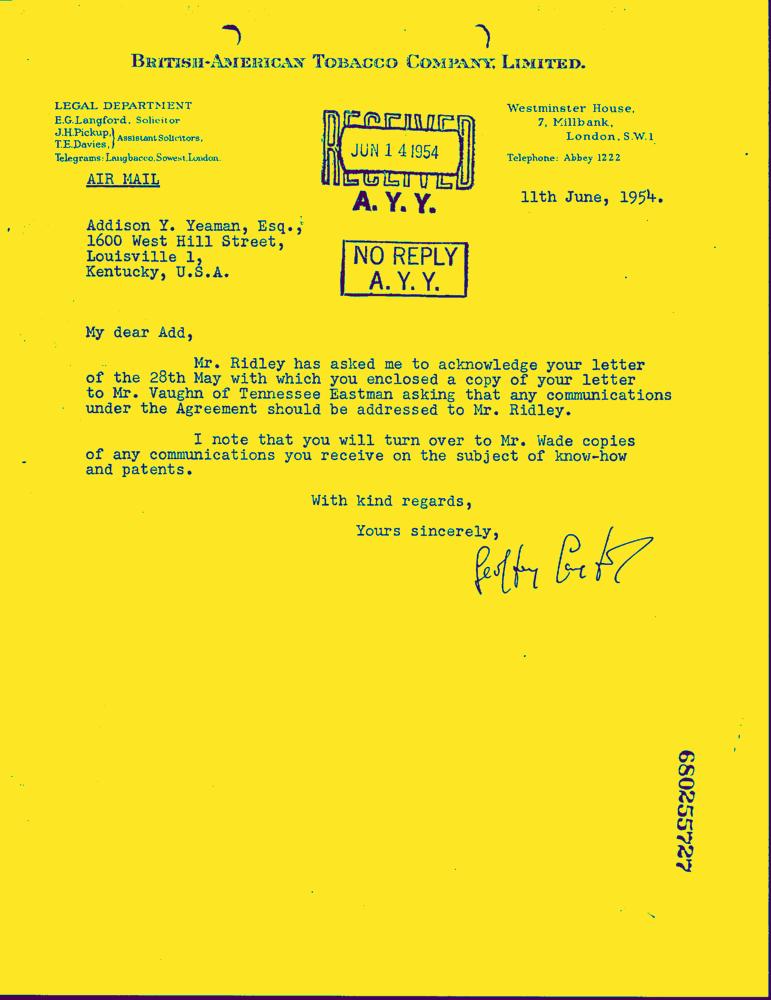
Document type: Letter-Doc